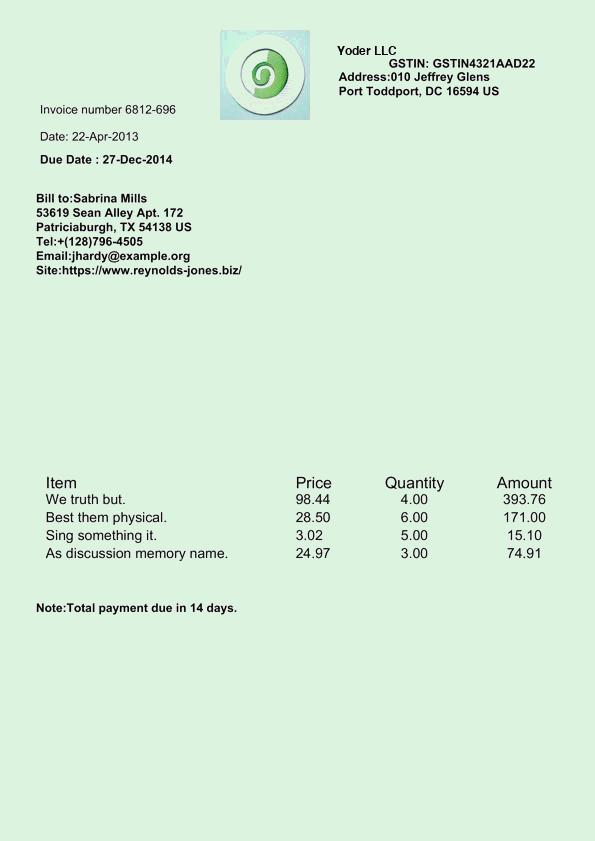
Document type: Invoice